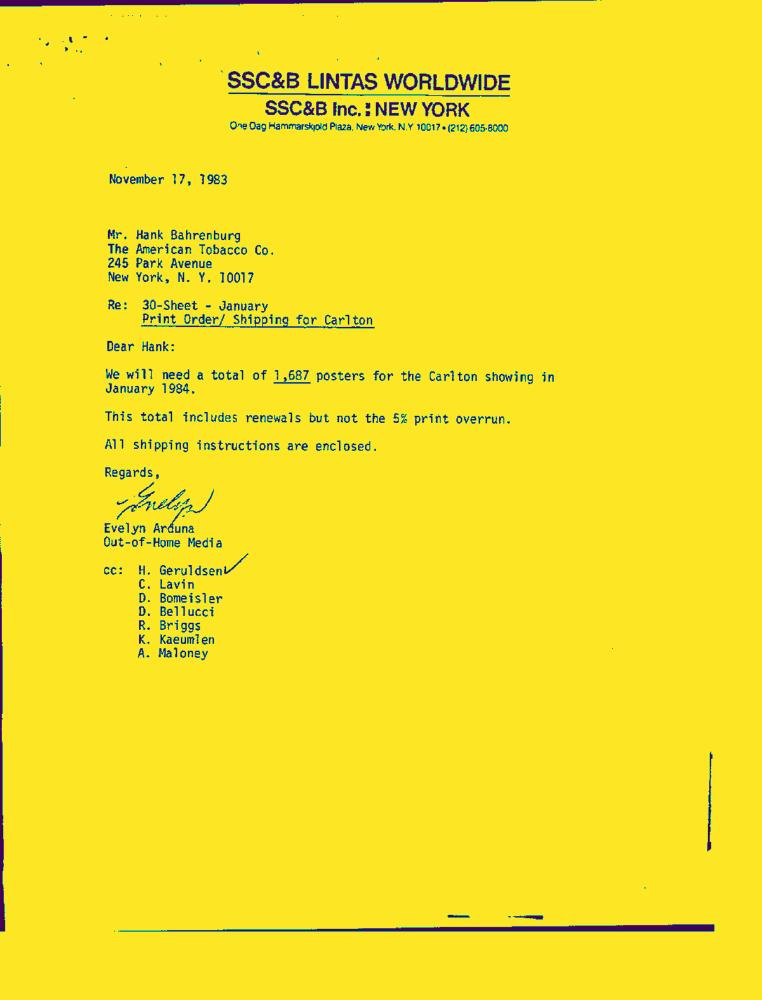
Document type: Letter-Doc